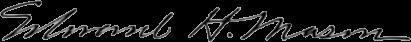
Signature of: edward haven mason